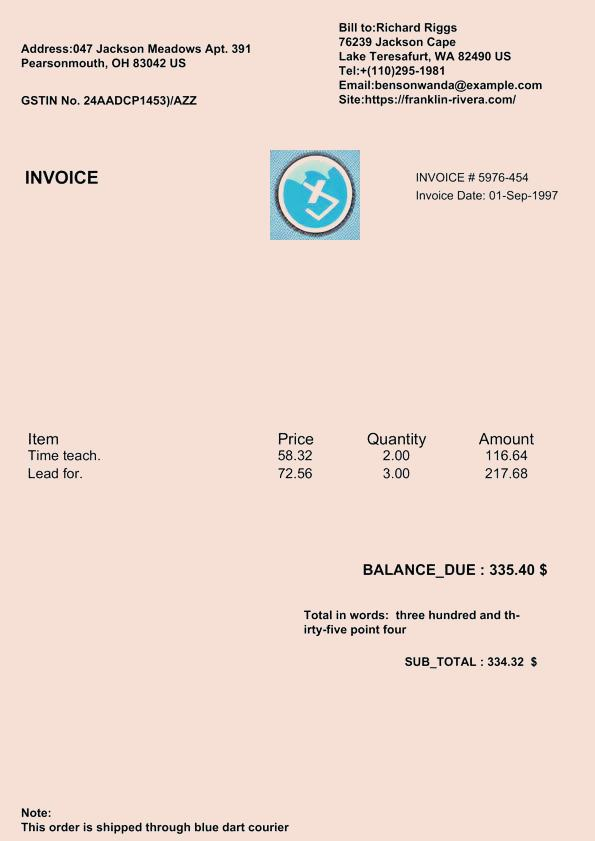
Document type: Invoice